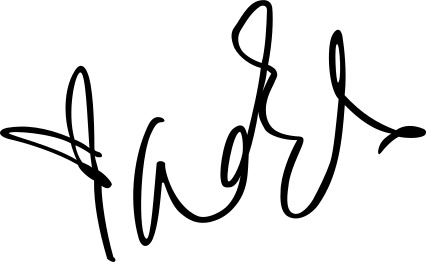
Signature of: adele